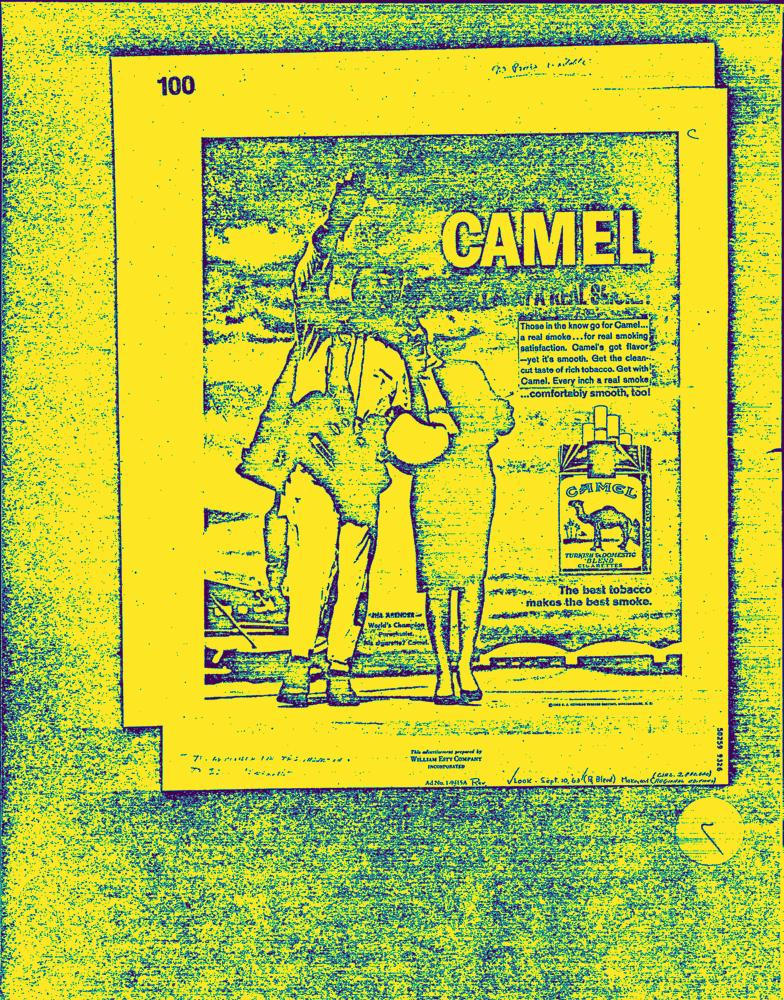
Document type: AD